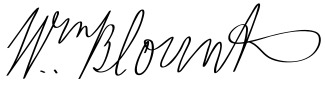
Signature of: william blount